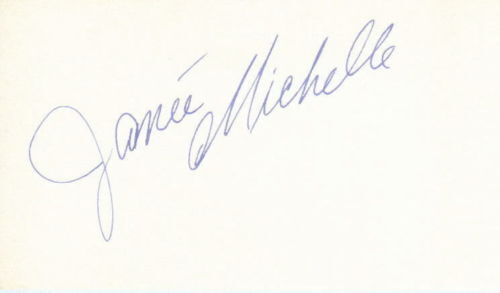
Signature of: janee michelle